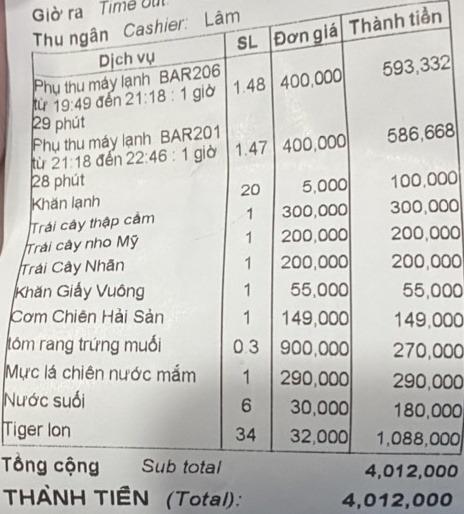
Giờ ra Time out
Thu ngân Cashier: Lâm

<table>
<tr>
<th>Dịch vụ</th>
<th>SL</th>
<th>Đơn giá</th>
<th>Thành tiền</th>
</tr>
<tr>
<td>Phụ thu máy lạnh BAR206 từ 19:49 đến 21:18 : 1 giờ 29 phút</td>
<td>1.48</td>
<td>400,000</td>
<td>593,332</td>
</tr>
<tr>
<td>Phụ thu máy lạnh BAR201 từ 21:18 đến 22:46 : 1 giờ 28 phút</td>
<td>1.47</td>
<td>400,000</td>
<td>586,668</td>
</tr>
<tr>
<td>Khăn lạnh</td>
<td>20</td>
<td>5,000</td>
<td>100,000</td>
</tr>
<tr>
<td>Trái cây thập cẩm</td>
<td>1</td>
<td>300,000</td>
<td>300,000</td>
</tr>
<tr>
<td>Trái cây nho Mỹ</td>
<td>1</td>
<td>200,000</td>
<td>200,000</td>
</tr>
<tr>
<td>Trái Cây Nhãn</td>
<td>1</td>
<td>200,000</td>
<td>200,000</td>
</tr>
<tr>
<td>Khăn Giấy Vuông</td>
<td>1</td>
<td>55,000</td>
<td>55,000</td>
</tr>
<tr>
<td>Cơm Chiên Hải Sản</td>
<td>1</td>
<td>149,000</td>
<td>149,000</td>
</tr>
<tr>
<td>tôm rang trứng muối</td>
<td>0.3</td>
<td>900,000</td>
<td>270,000</td>
</tr>
<tr>
<td>Mực lá chiên nước mắm</td>
<td>1</td>
<td>290,000</td>
<td>290,000</td>
</tr>
<tr>
<td>Nước suối</td>
<td>6</td>
<td>30,000</td>
<td>180,000</td>
</tr>
<tr>
<td>Tiger lon</td>
<td>34</td>
<td>32,000</td>
<td>1,088,000</td>
</tr>
</table>

Tổng cộng Sub total 4,012,000
THÀNH TIỀN (Total): 4,012,000